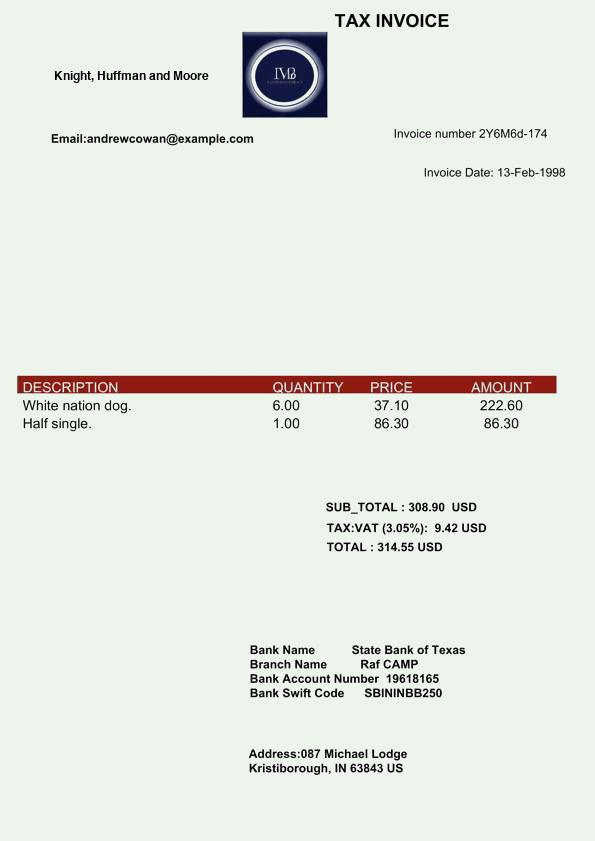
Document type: Invoice